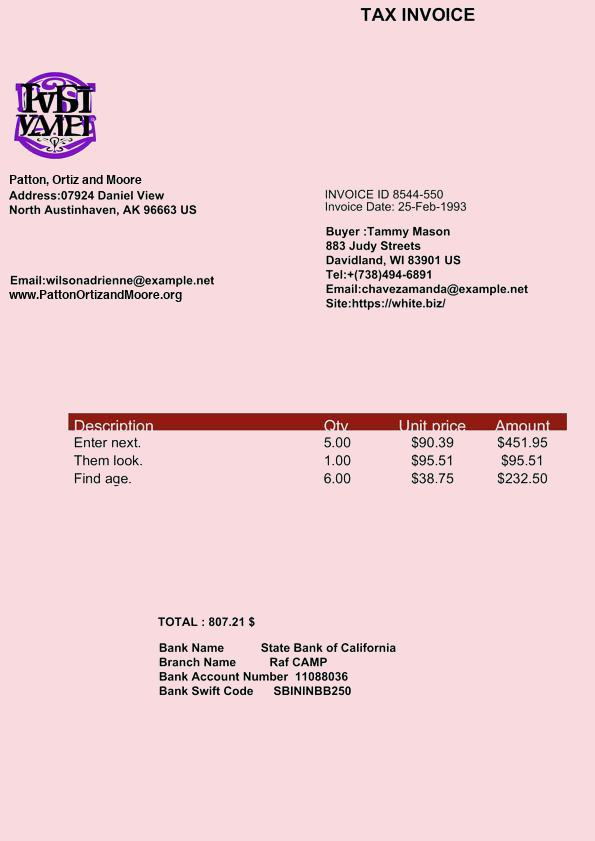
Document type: Invoice